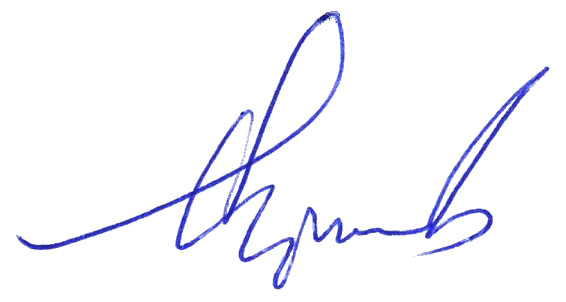
Signature of: arseny mironov